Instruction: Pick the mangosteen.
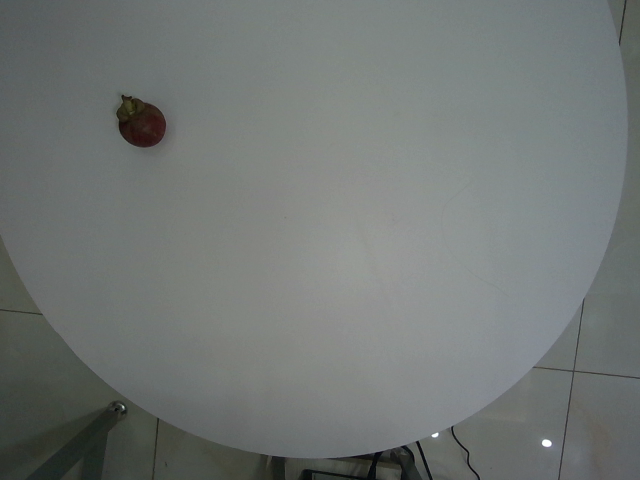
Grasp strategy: vertical